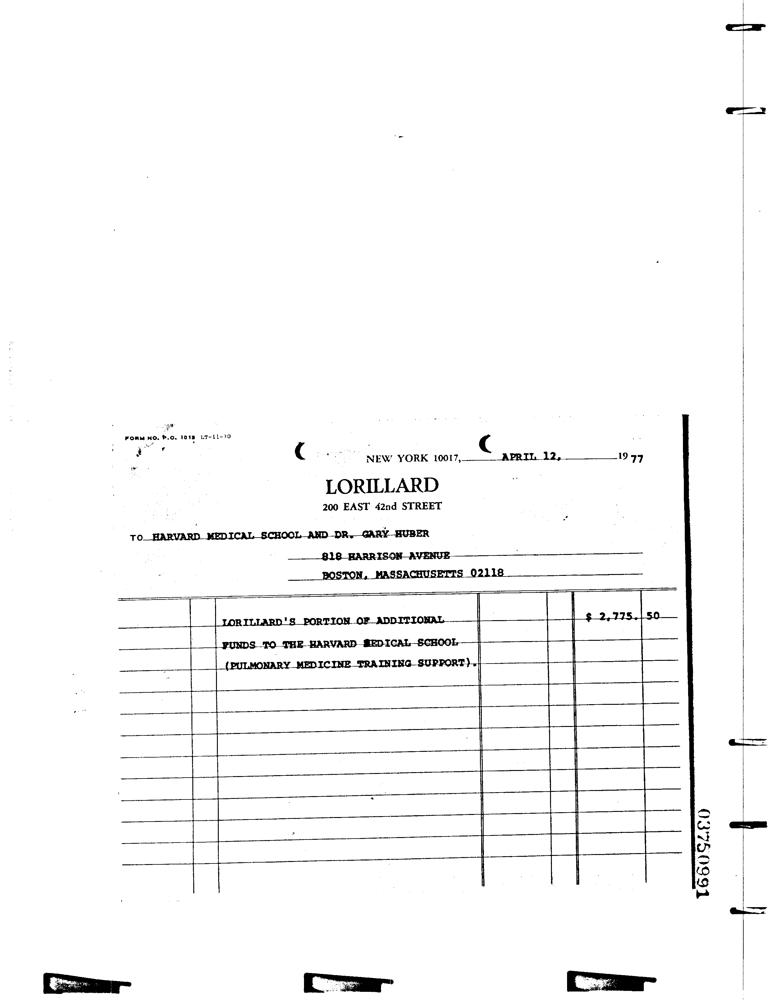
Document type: Invoice